Question: What jurisdiction, city, or county is the document associated with?
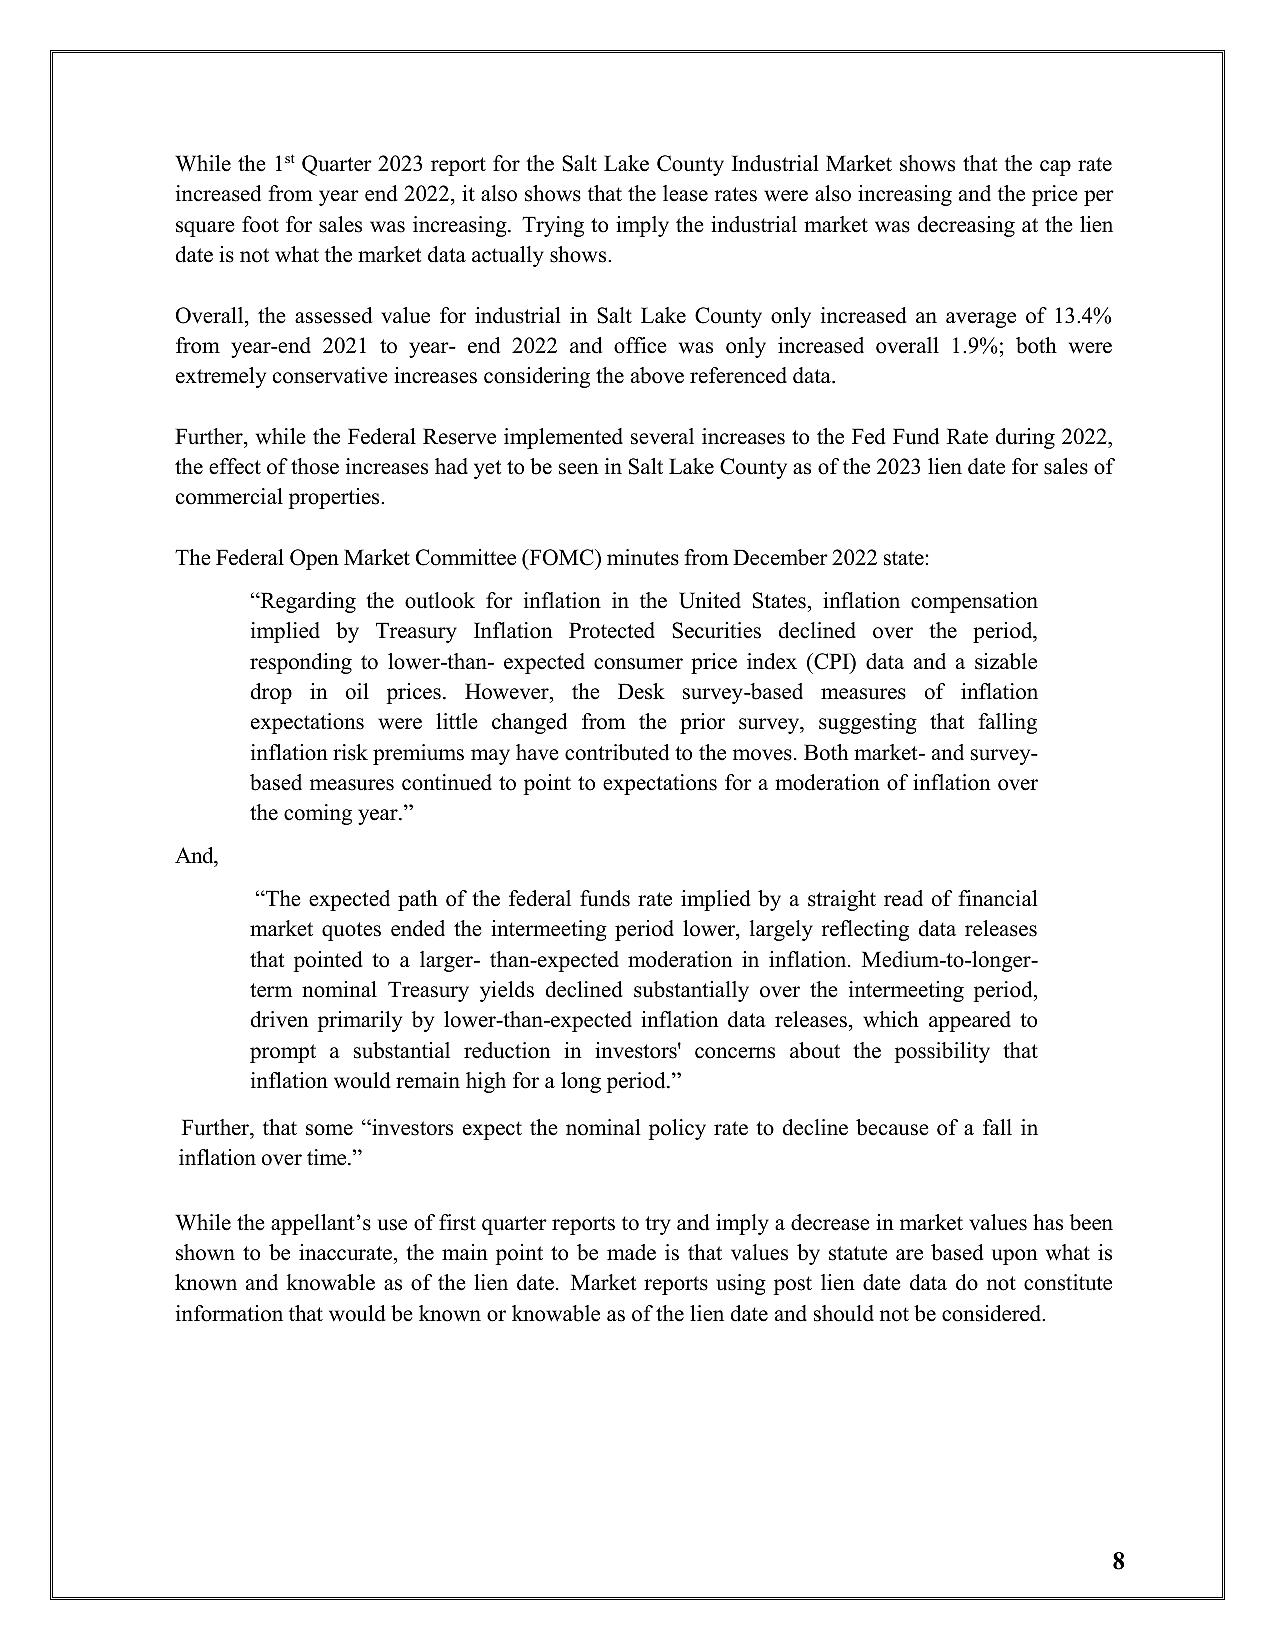
Answer: "Salt Lake County"